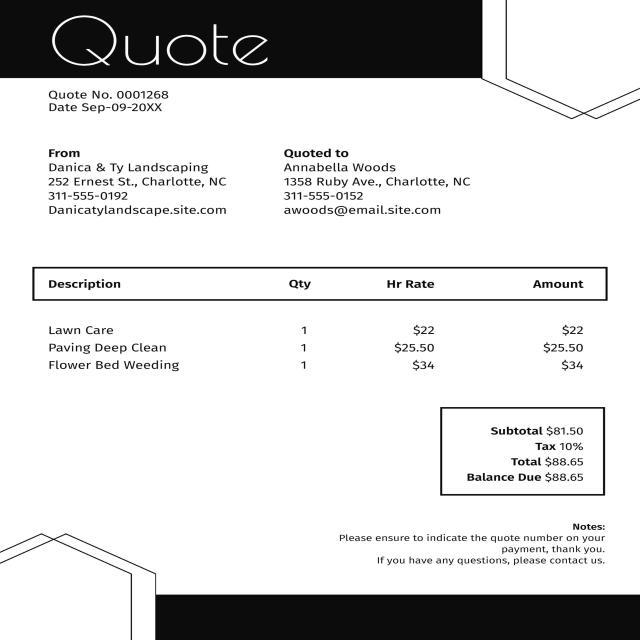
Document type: Invoice